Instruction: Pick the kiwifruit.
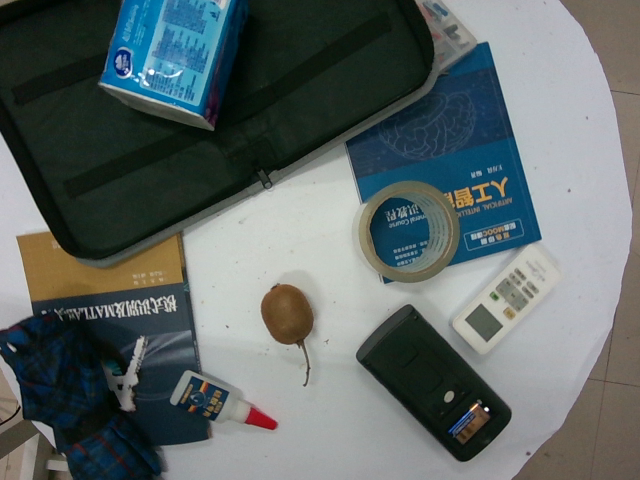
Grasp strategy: vertical